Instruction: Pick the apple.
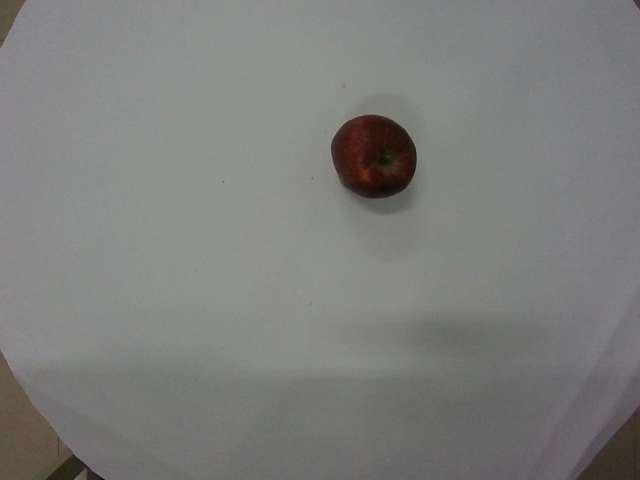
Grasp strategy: vertical